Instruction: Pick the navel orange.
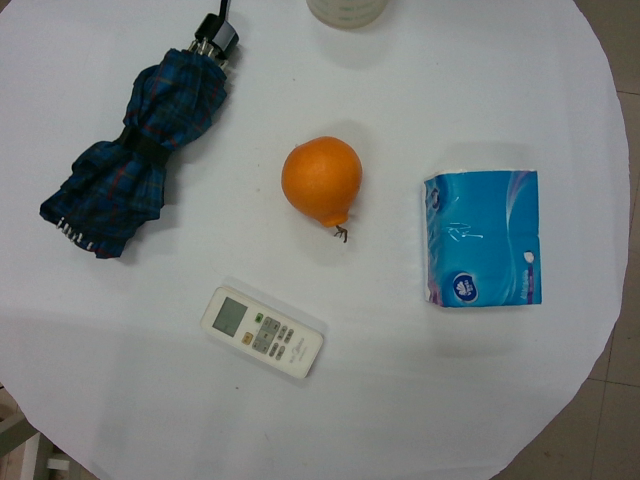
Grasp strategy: vertical